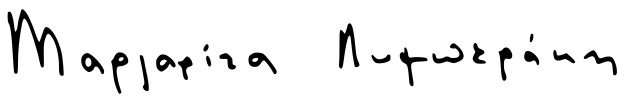
Signature of: margarita liberaki